Question: What is the suspected problem?
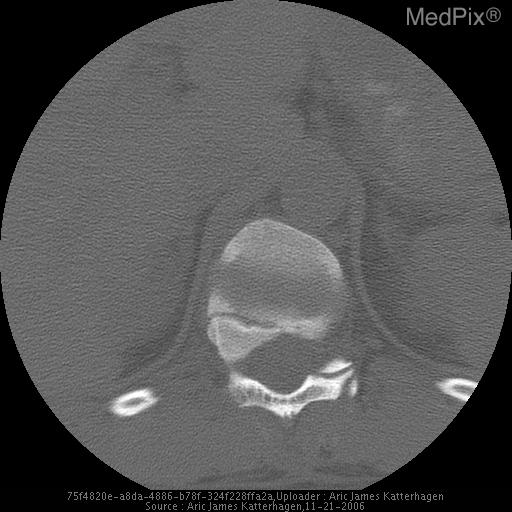
Answer: The findings suggest T11 Fracture of vertebral body, posterior elements, and widened interspinous space
T11 abnormal Hyperintense signal and compression on T1 MRI. Fracture of T11 – CT image 6 of 6. The patient might have a history of 21 year old man with back pain after a motor vehicle accident..